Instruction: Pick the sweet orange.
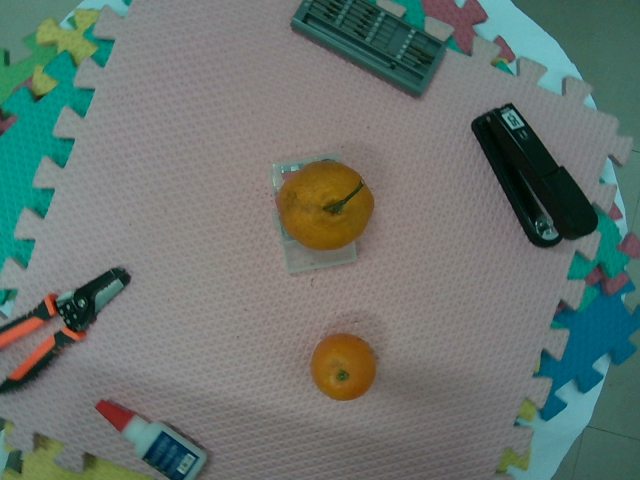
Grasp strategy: vertical